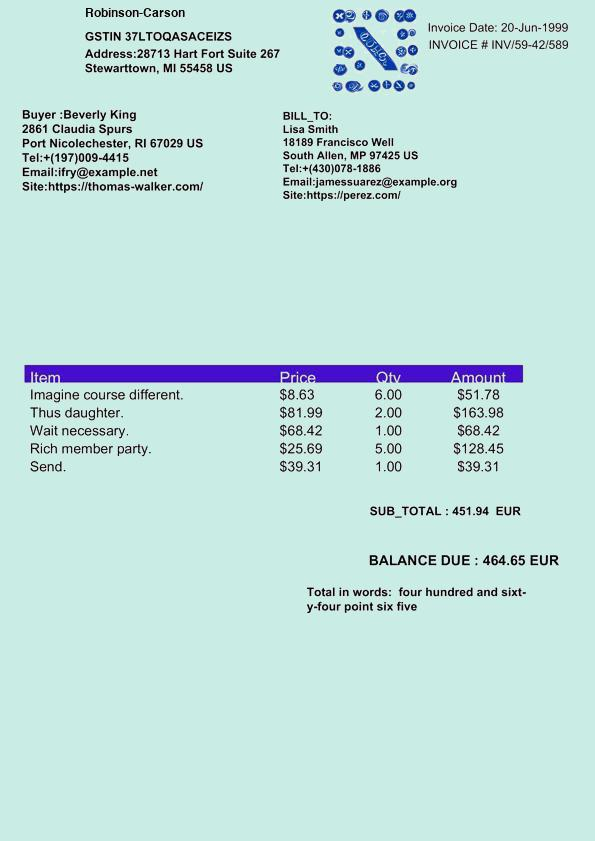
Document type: Invoice